Question: What was observed in the imaging?
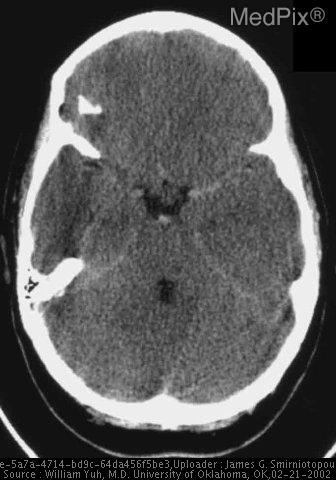
Answer: The imaging shows •  The sulci and ventricles are not visible.
•  There is high attenuation on the surface of the brain.
•  The suprasellar cistern shows visible CSF - but high attenuation linear material There is diffuse swelling of the brain, very symmetric, with effacement of sulci and ventricles.  There appears to be high attenuation on the surface of the brain.  This could be due to SAH. However, there is no evidence of blood in the suprasellar cistern..